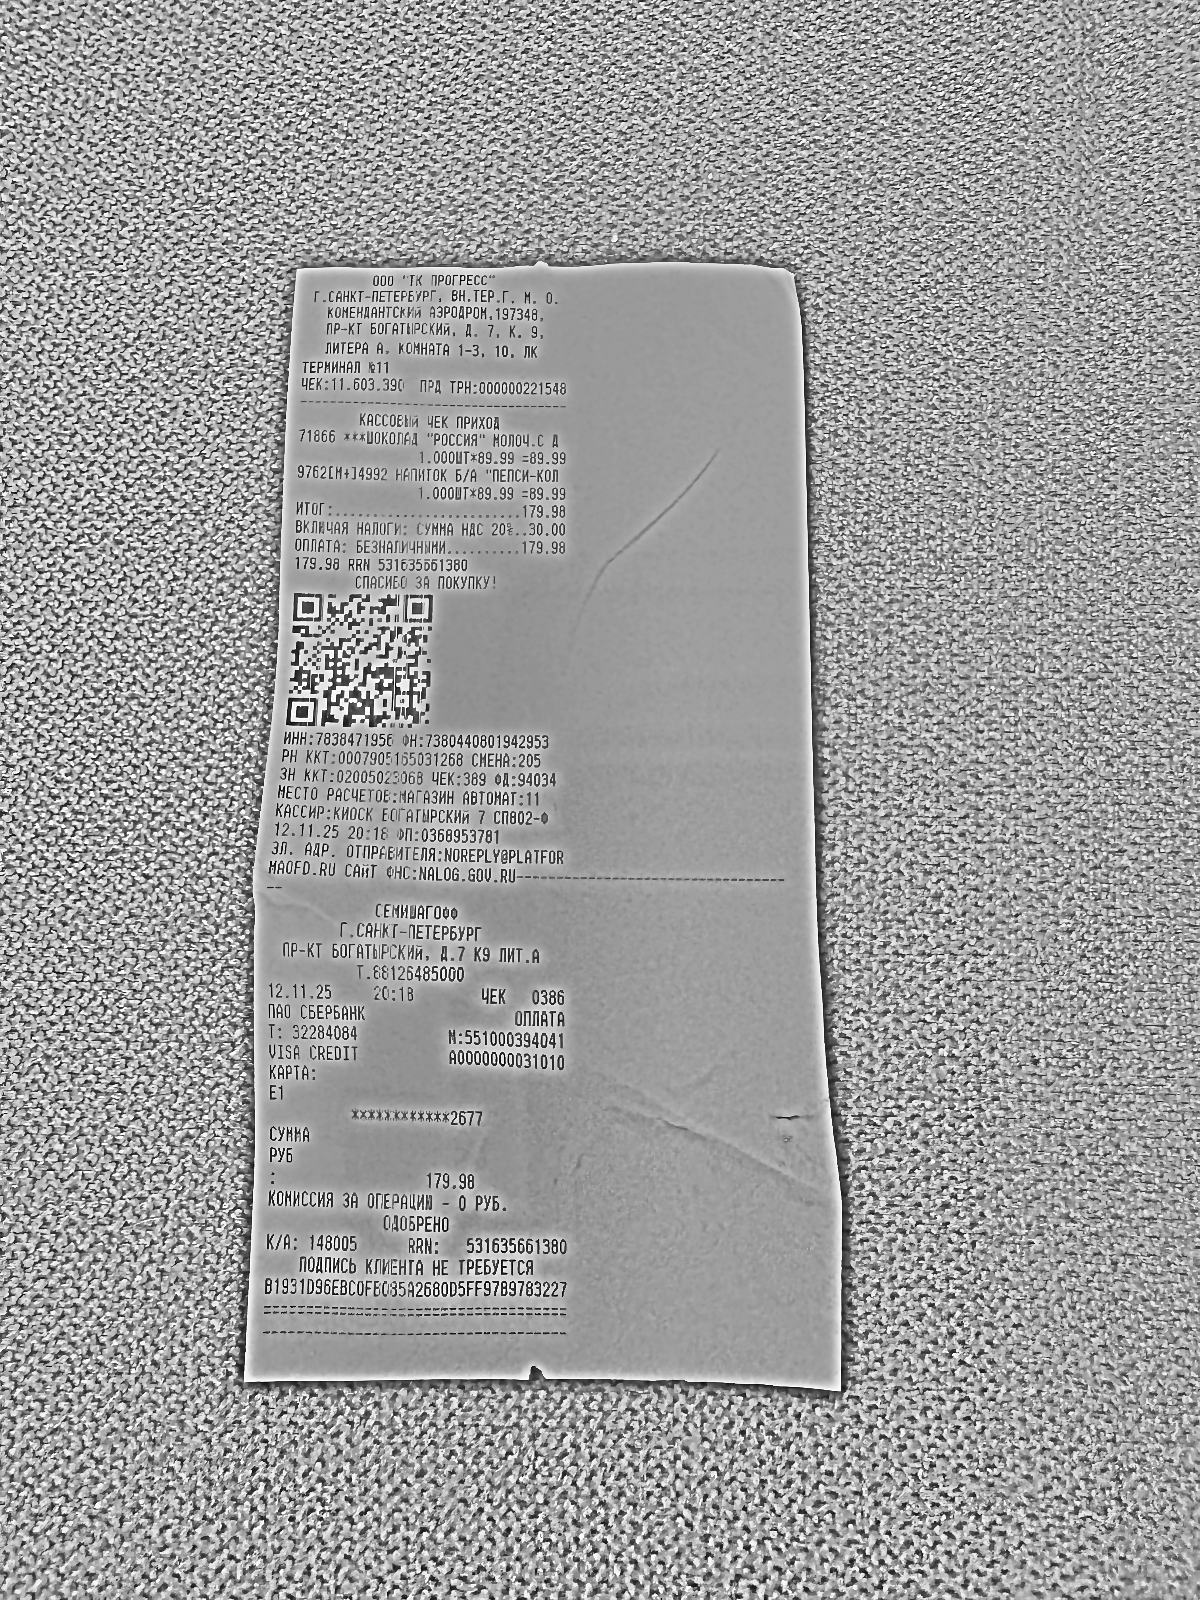
Продавец: ООО "ТК ПРОГРЕСС"
ИНН: 7838471956
Дата: 12.11.25
Товары: 71866 ***ШОКОЛАД "РОССИЯ" МОЛОЧ.С А; 9762[М+]4992 НАПИТОК Б/А "ПЕПСИ-КОЛ
Количество: 1; 1
Цена: 89.99; 89.99
Сумма: 89.99; 89.99
Итого: 179.98